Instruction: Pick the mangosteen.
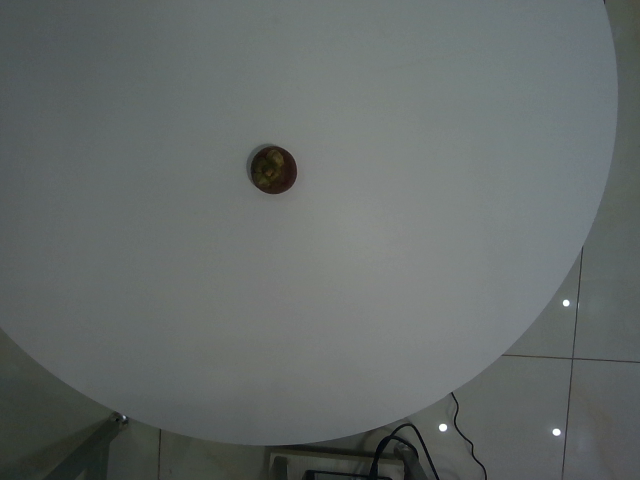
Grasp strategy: vertical